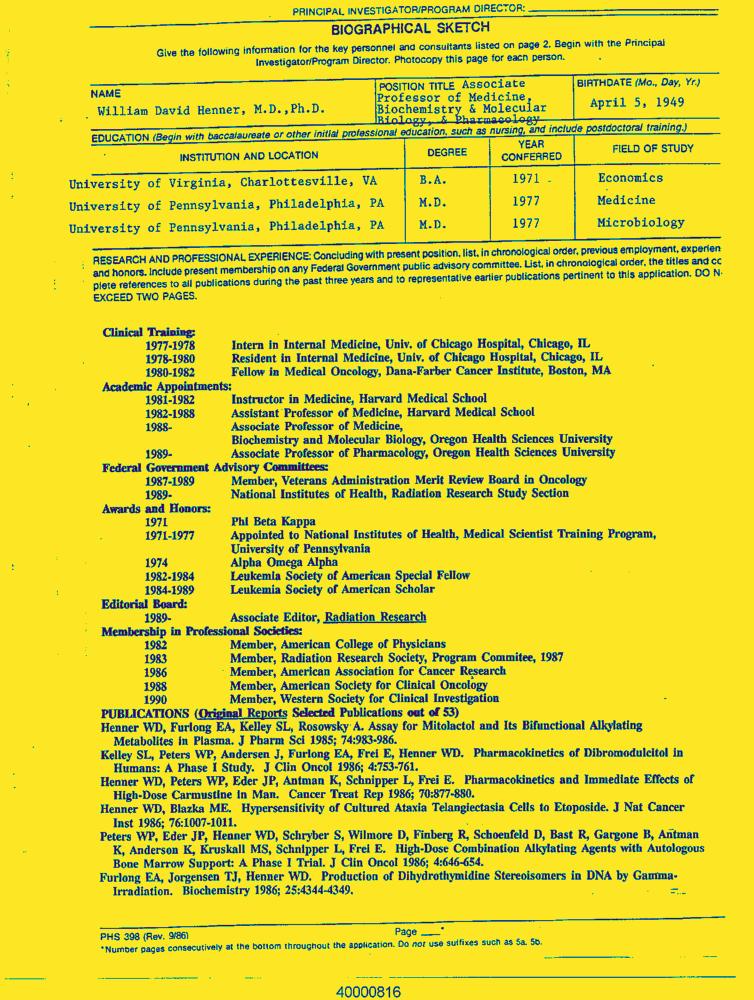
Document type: Resume-Doc